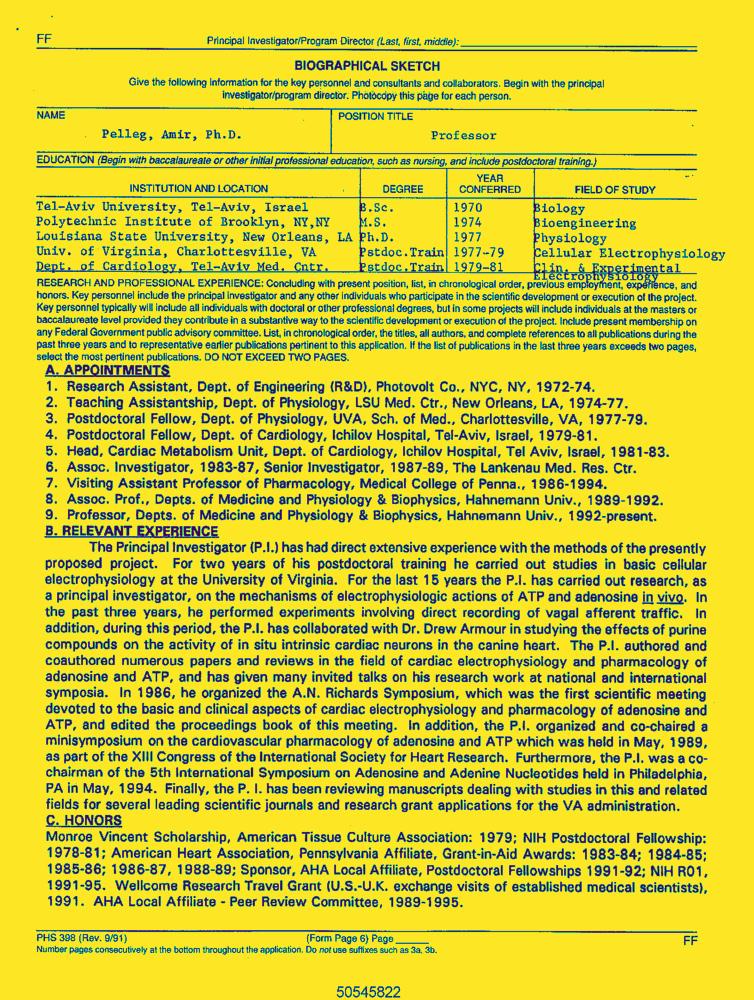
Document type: Resume-Doc